Question: How does the patient history play a role?
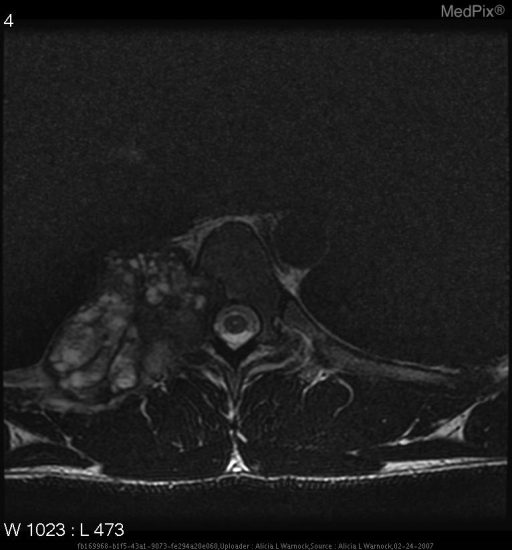
Answer: The patient's history of 24 yo man with right-sided lower posterior chest/rib pain for 4-6 months, increases with deep inspiration.  He denies history of trauma. is key in understanding the case.